Question: What is the total amount of taxes owed as per the document?
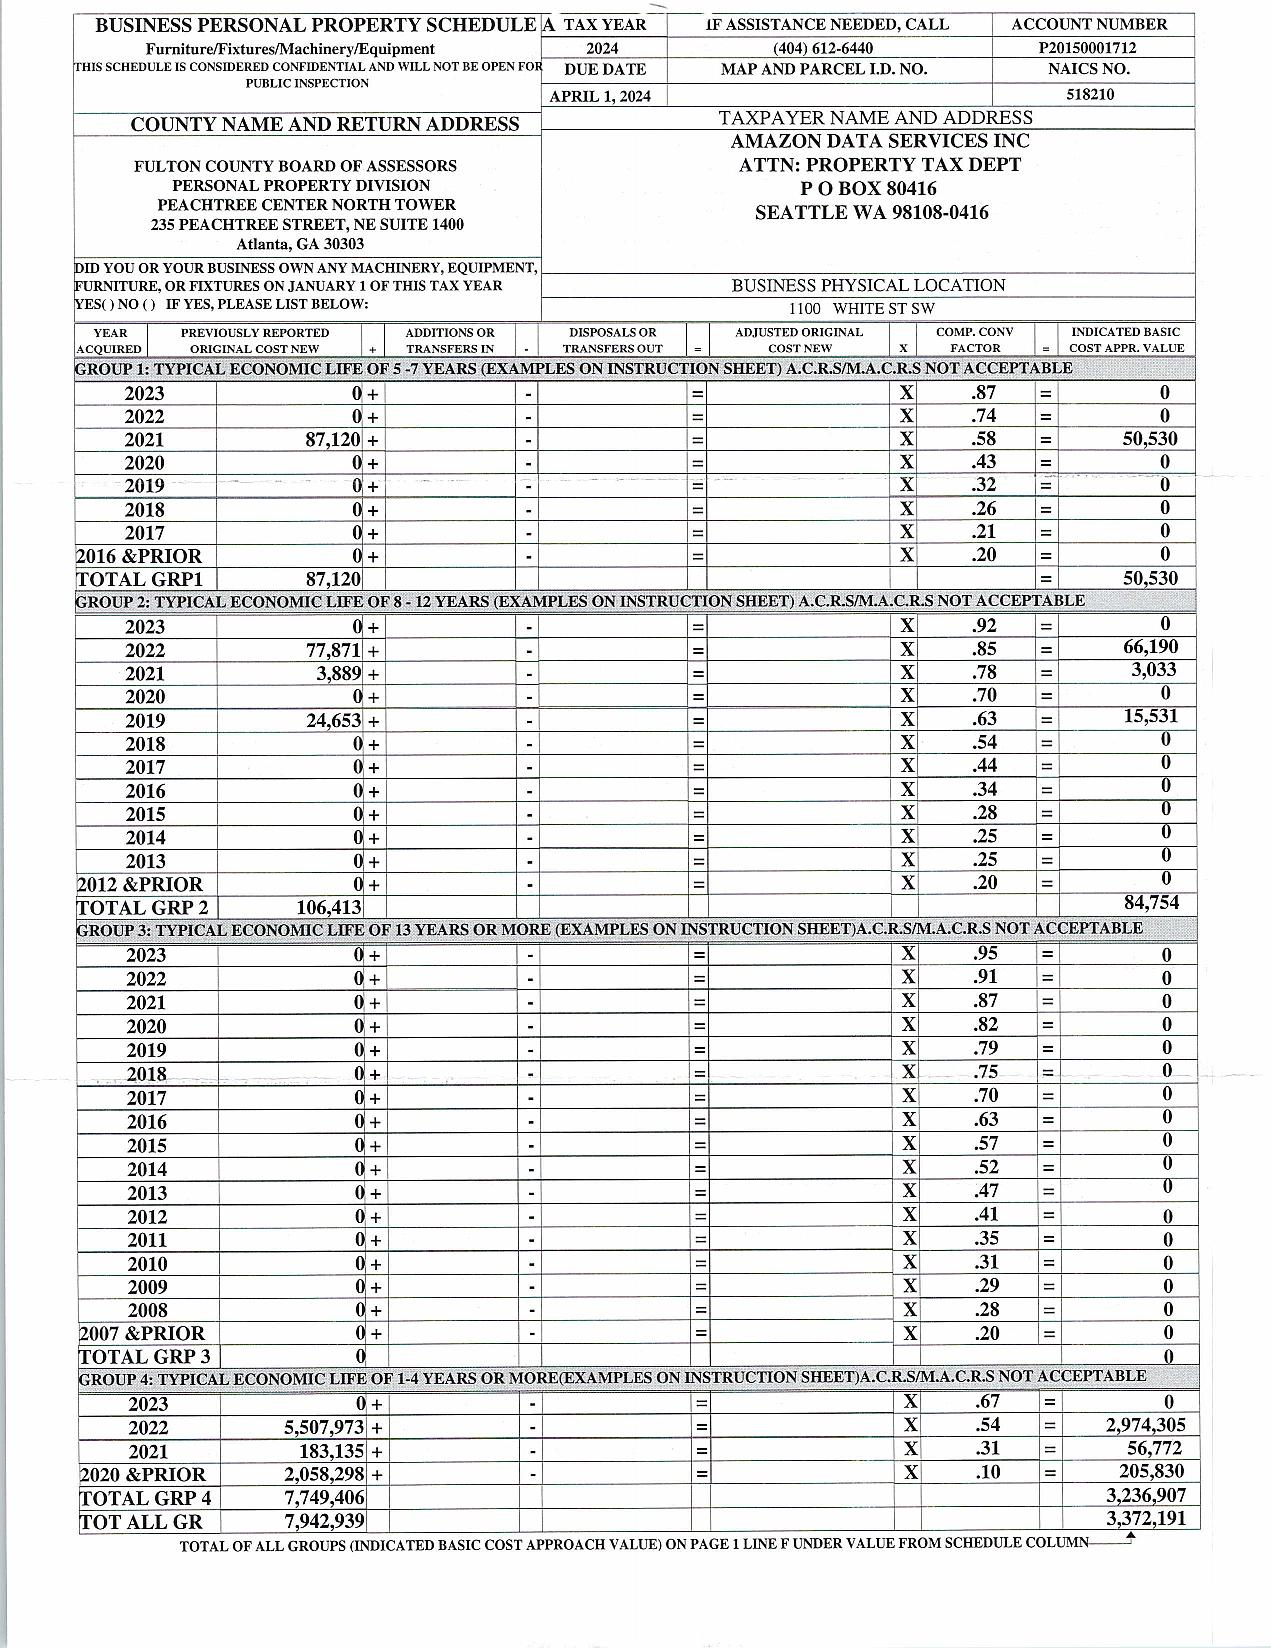
Answer: "$50,530 "